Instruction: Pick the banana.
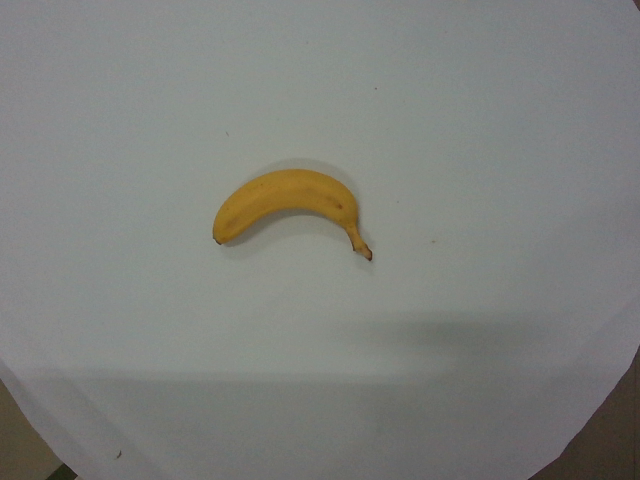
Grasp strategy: vertical